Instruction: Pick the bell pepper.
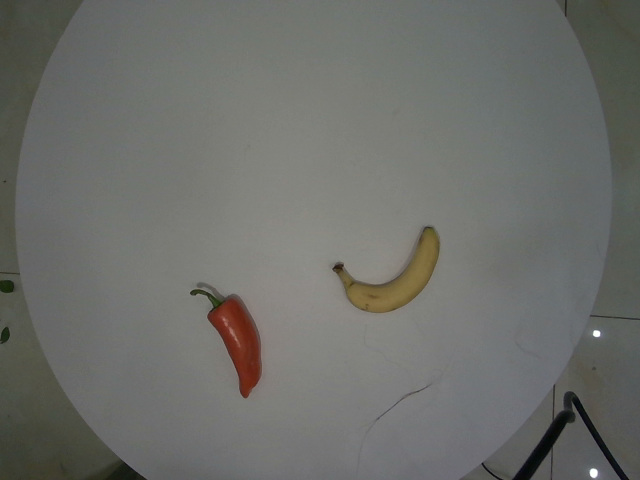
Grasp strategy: vertical